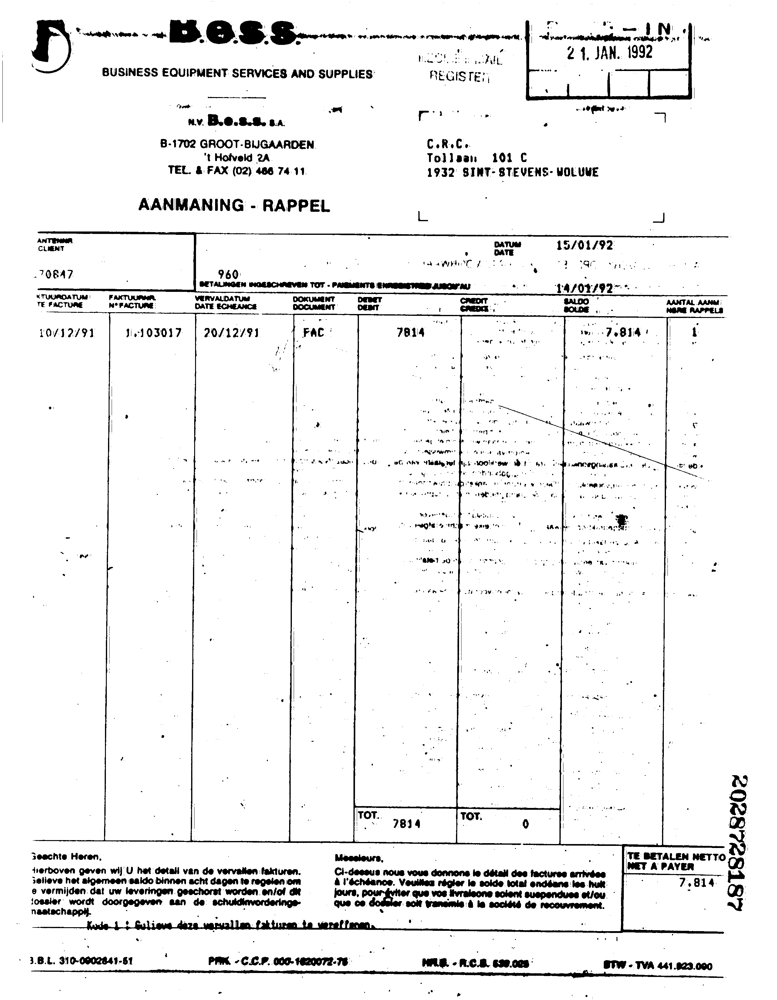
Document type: Invoice